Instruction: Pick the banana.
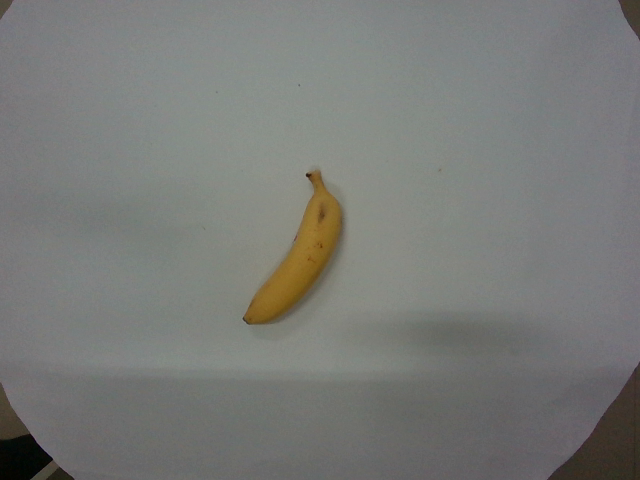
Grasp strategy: vertical